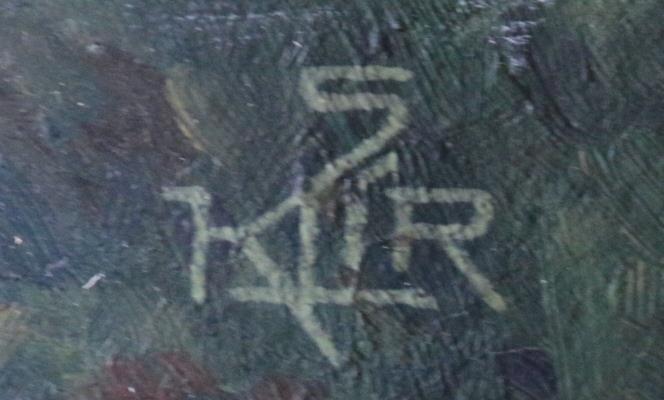
Signature of: svatopluk klír